Question: Talk about the condition:
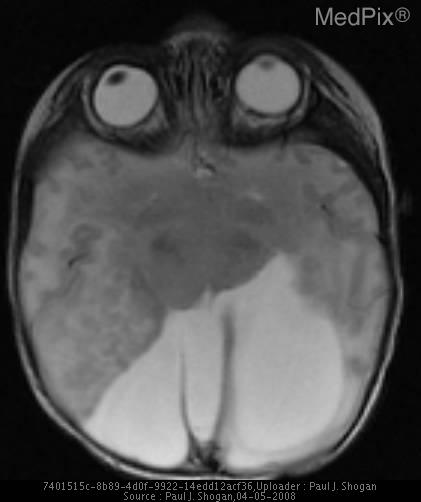
Answer: The disease is discussed as: Holoprosencephaly is a congenital abnormality categorized as a disorder of diverticulation and cleavage.  The cerebrum (prosencephalon) does not form separate hemispheres and lobes.  One possible explanation is the interruption of lateral ventricular growth during the gestational 5th or 6th week.  This results in a continuum of findings that range from minor to severe.

The hallmark of the disorder is absence of the septum pellucidum.  With lobar holoprosencephaly, the mildest form, the interhemispheric fissure is formed except anteriorly where the grey and white matter are fused across the midline at the frontal lobe bases, the frontal horns are present but unseparated.  Also, the splenium, 3rd ventricle, occipital horns, and cerebral vasculature are normal.

 The most severe form is alobar holoprosencephaly where there is a large mono-ventricle emptying into the aqueduct of Sylvius, thalami are fused, and there is absence of the interhemispheric fissure, frontal horns, splenium, 3rd ventricle, and occipital horns.  The alobar type is associated with facial deformities.

Between the two extremes of holoprosencephaly lies semi-lobar holoprosencephaly.

Holoprosencephaly is the only syndrome where the splenium and posterior corpus callosum may form with absence of the anterior corpus callosum (except for the rostrum).

Disorders associated with holoprosencephaly are caudal agenesis, DiGeorge syndrome, fetal alcohol syndrome, Kallmann syndrome, maternal diabetes, and trisomies (13, 15, 18).

Septooptic dysplasia is considered in the spectrum of holoprosencephaly , albeit a milder form, and must be differentiated from lobar holoprosencephaly.  Septooptic dysplasia presents with the septum pellucidum absent or partially absent in association with small hypoplastic optic nerves and a small optic chiasm.  This results in dysplastic visual pathways.